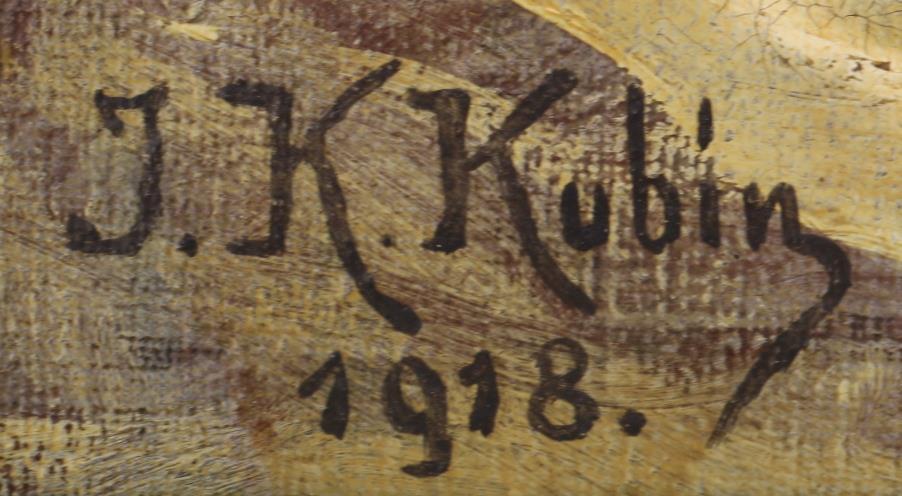
Signature of: jaroslav kristián kubin